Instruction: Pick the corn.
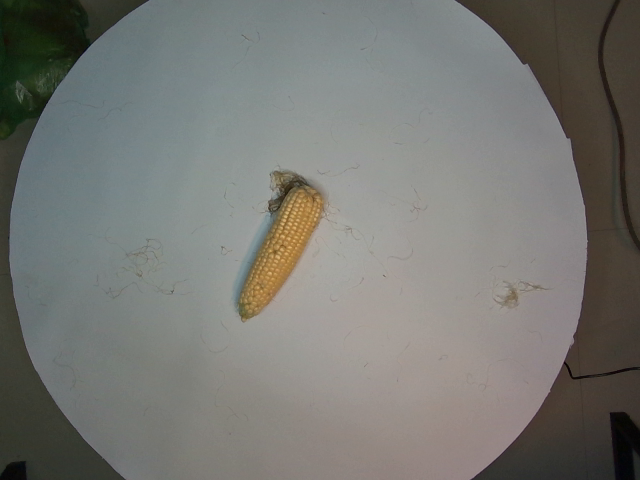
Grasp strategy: vertical